Question: How is the property described in the document?
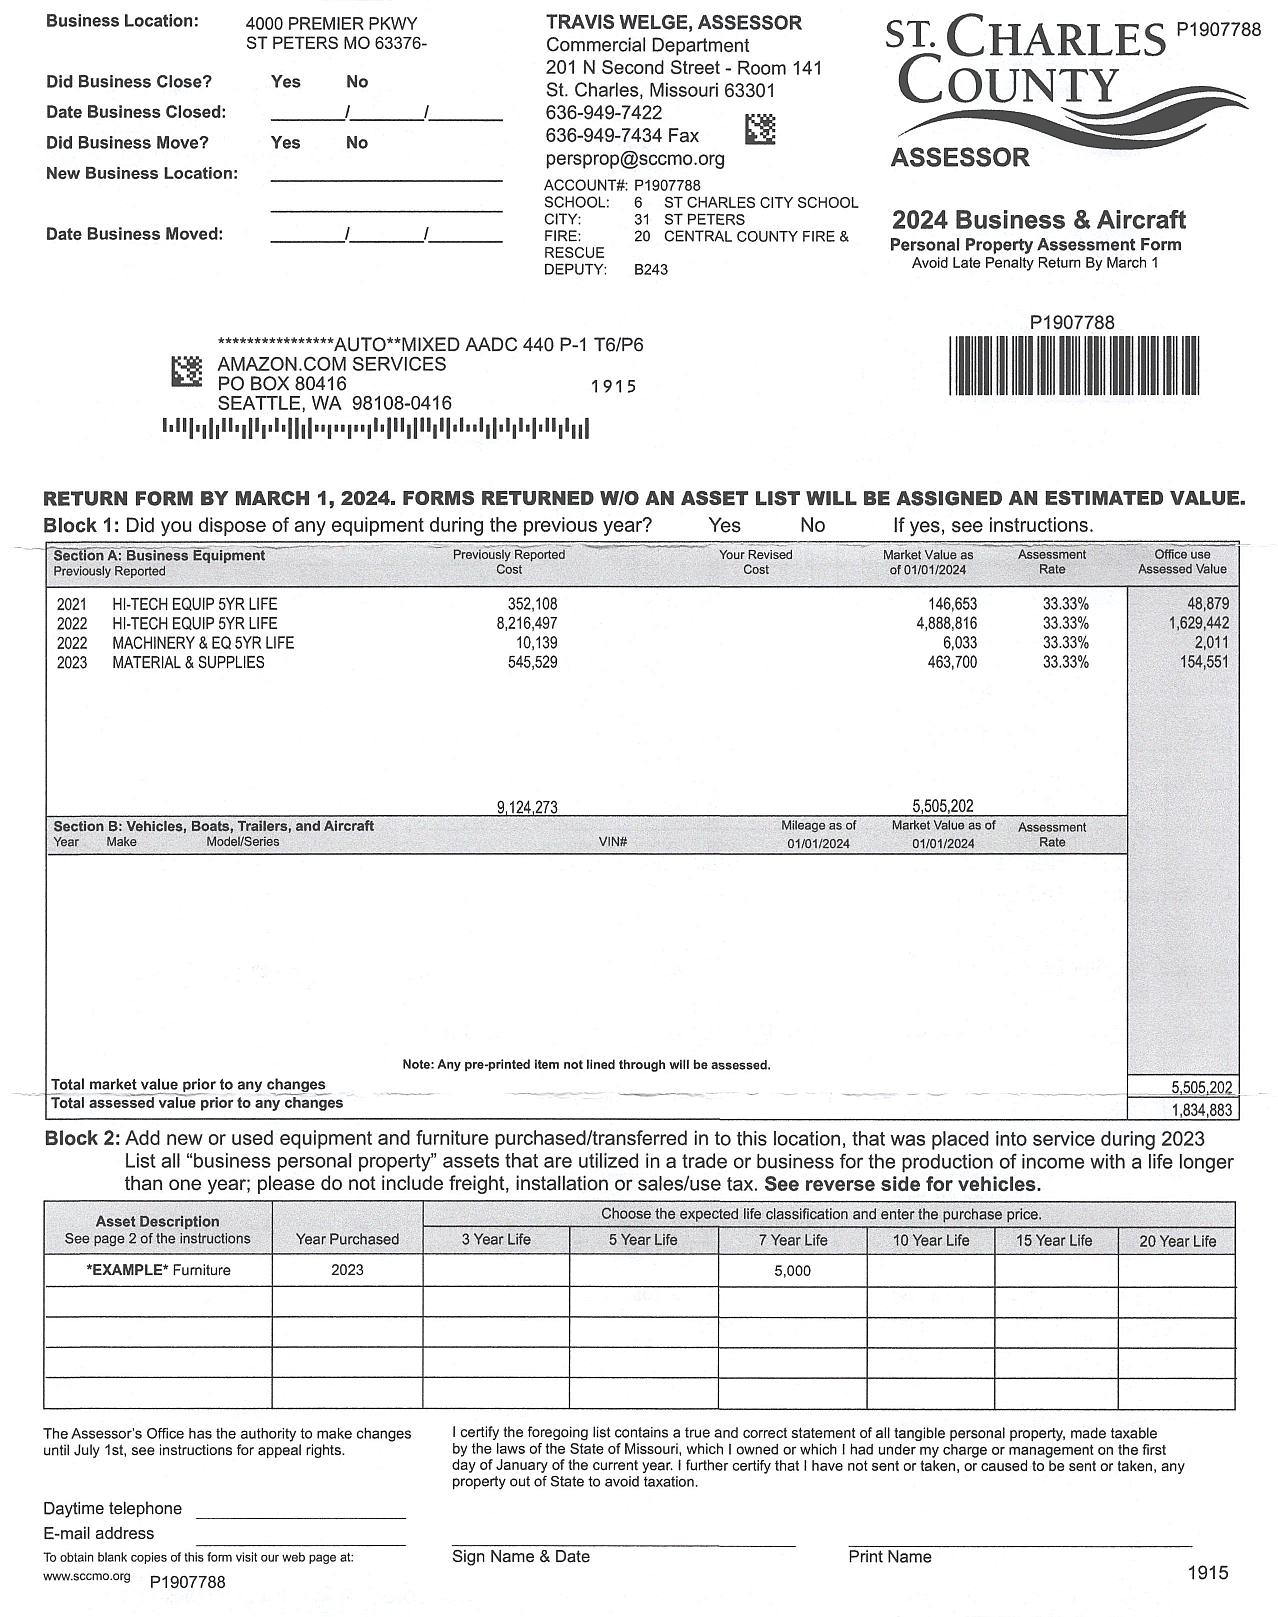
Answer: "HI-TECH EQUIP 5YR LIFE, HI-TECH EQUIP 5YR LIFE, MACHINERY & EQ 5YR LIFE, MATERIAL & SUPPLIES"